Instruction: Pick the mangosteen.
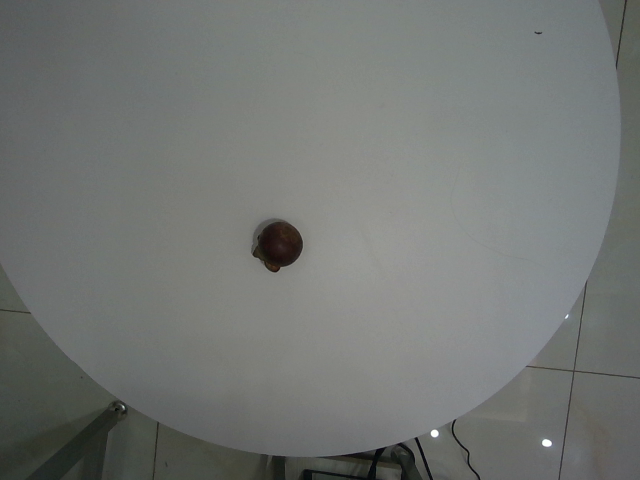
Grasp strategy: vertical